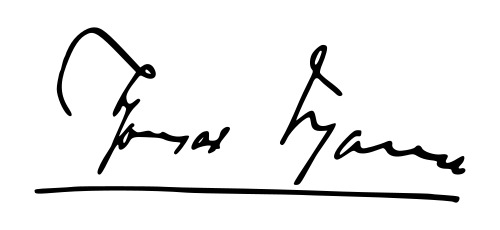
Signature of: thomas mann